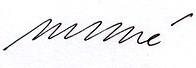
Signature of: michel debré